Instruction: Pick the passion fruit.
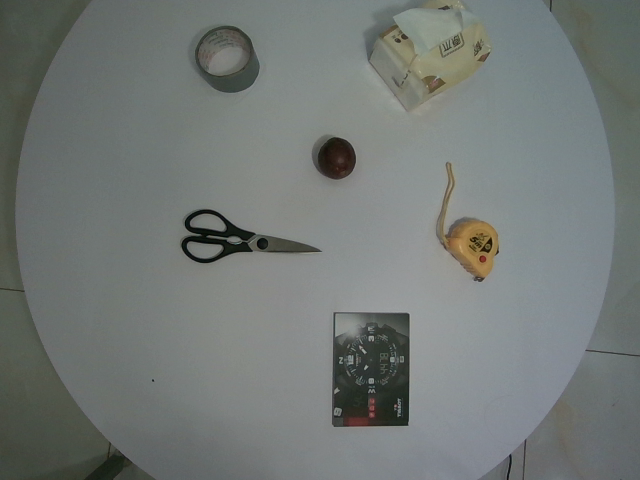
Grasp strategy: vertical